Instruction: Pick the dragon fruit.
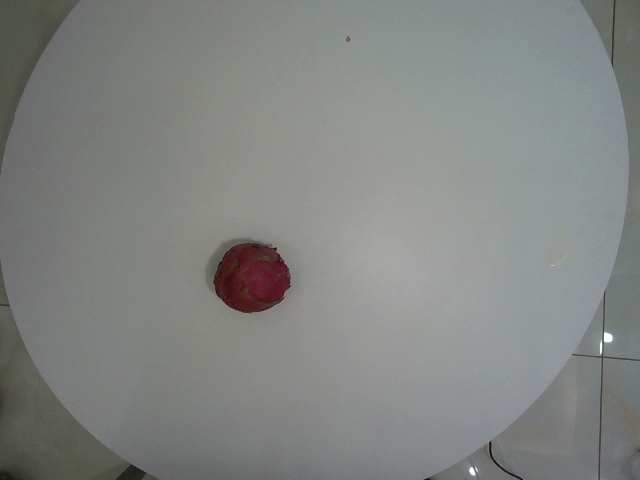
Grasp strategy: vertical